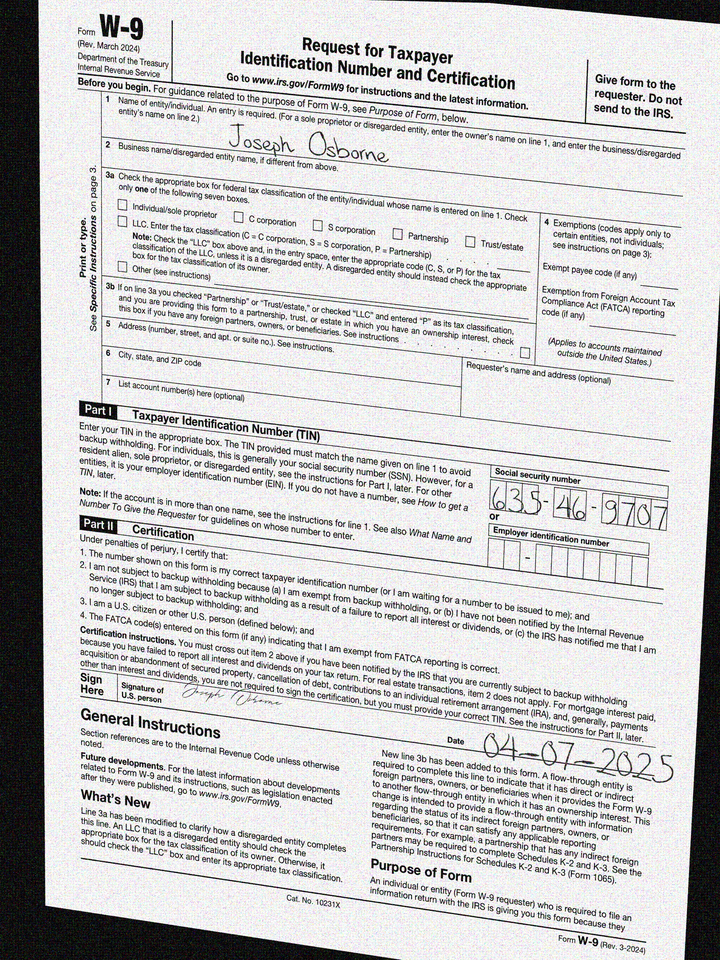
cbx: no
ssn: 635469707
enm: Joseph Osborne
sdt: 04-07-2025